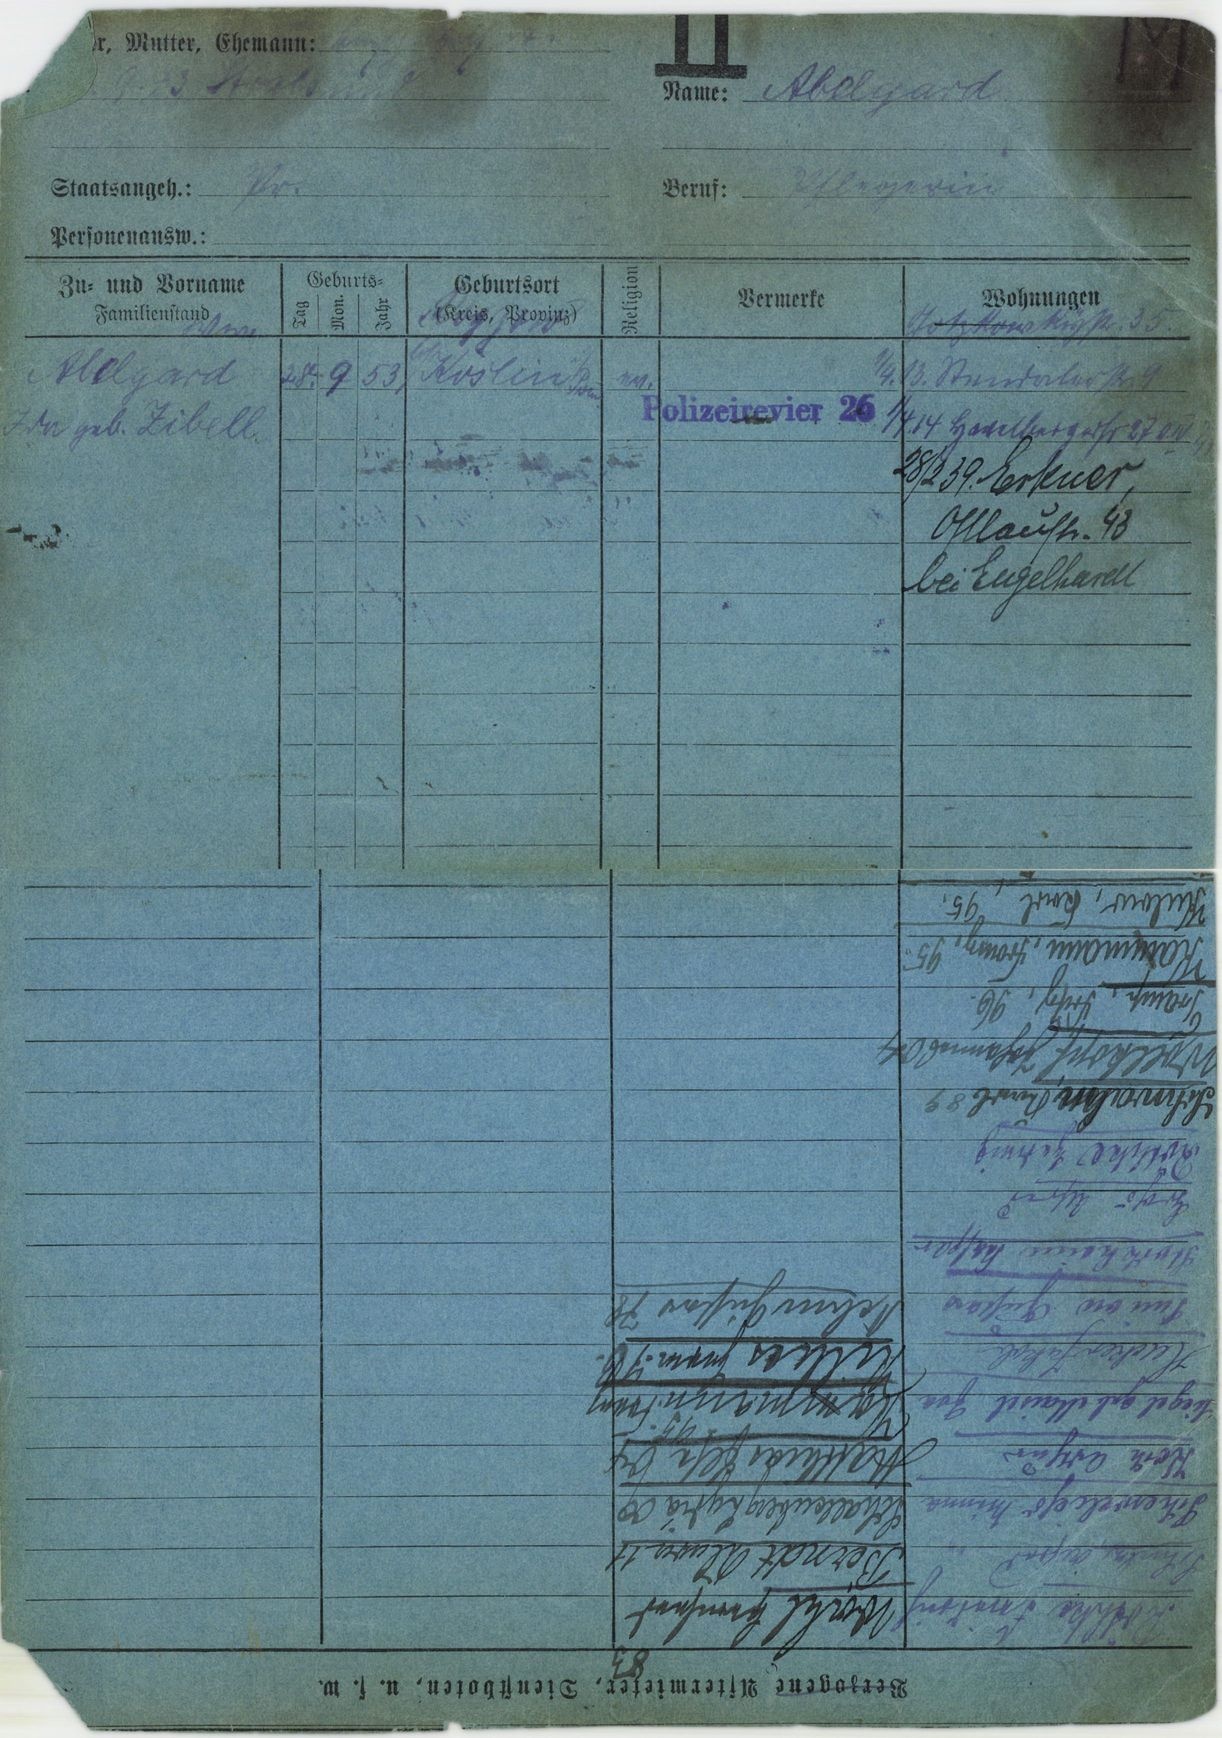
Abelgard